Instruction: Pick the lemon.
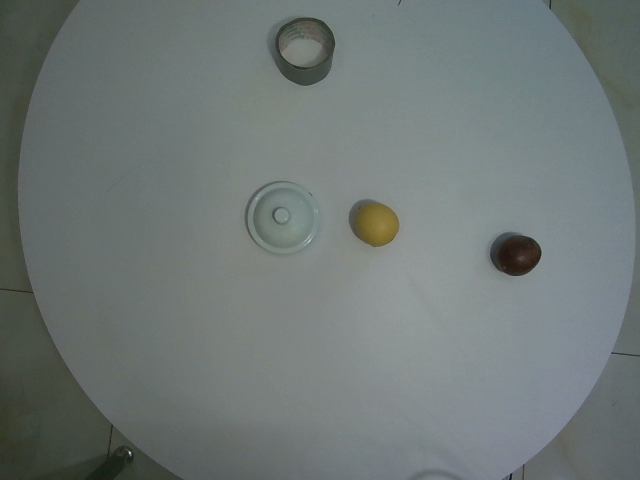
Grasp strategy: vertical